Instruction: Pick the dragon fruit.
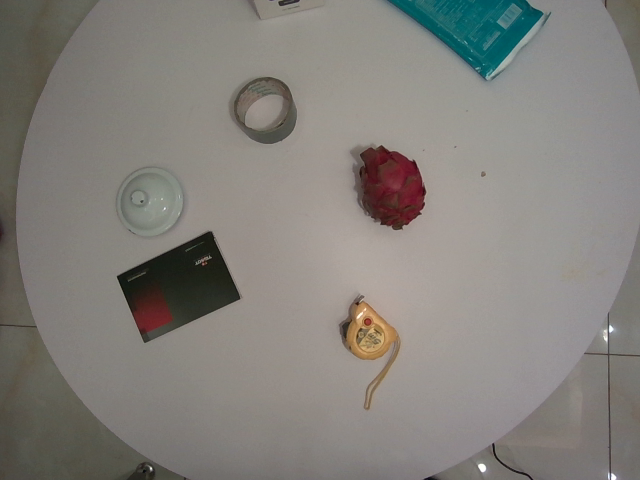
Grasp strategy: vertical